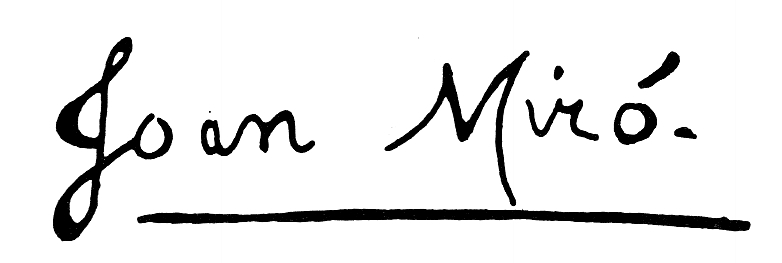
Signature of: joan miró